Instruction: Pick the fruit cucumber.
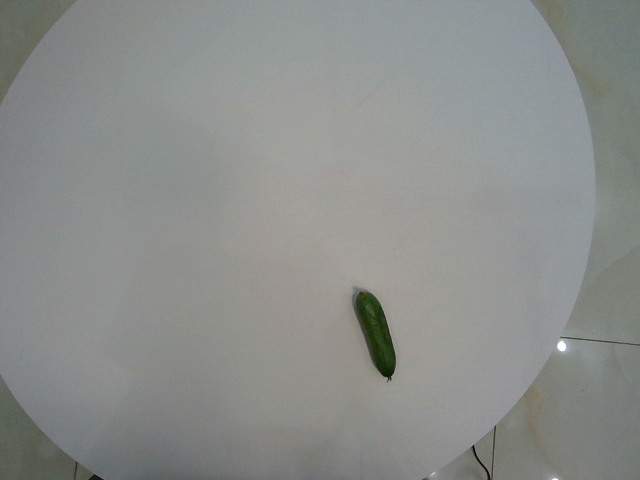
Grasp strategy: vertical